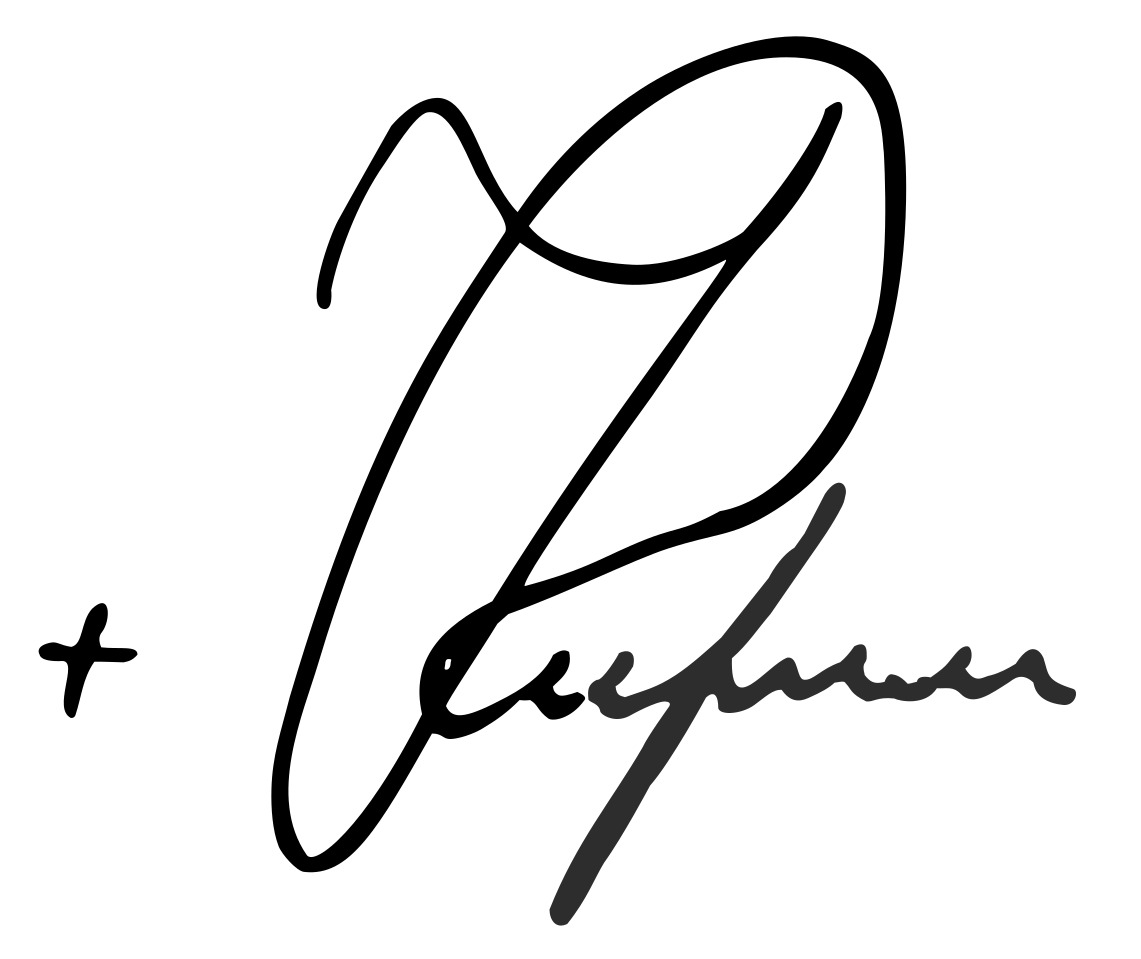
Signature of: kirill i of moscow